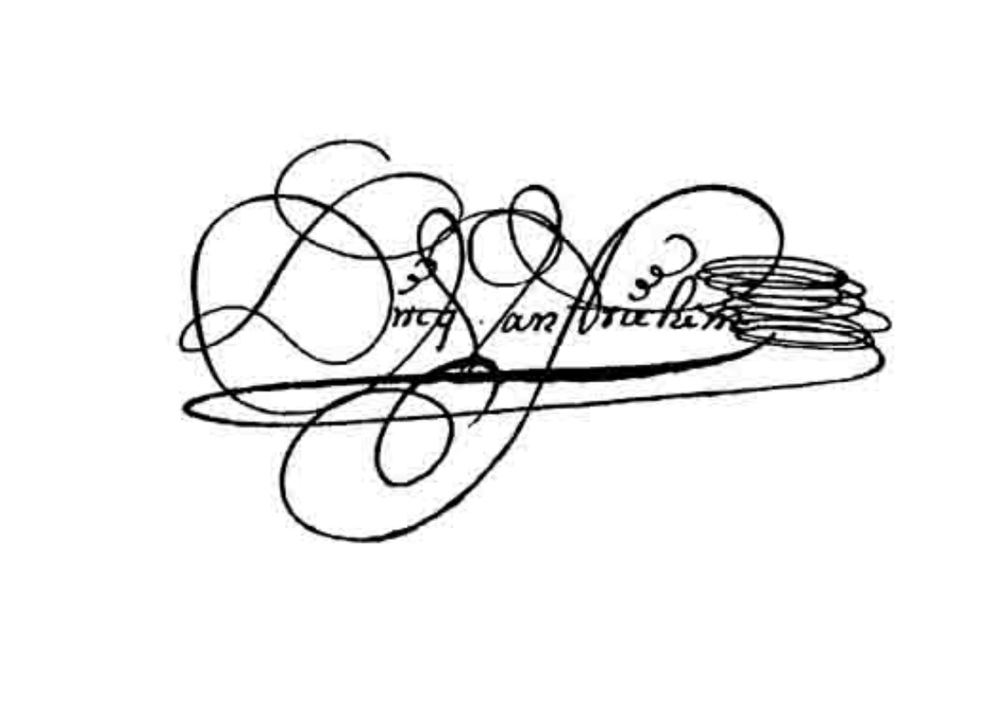
Signature of: dirck van adrichem